Question: What might the diagnosis be?
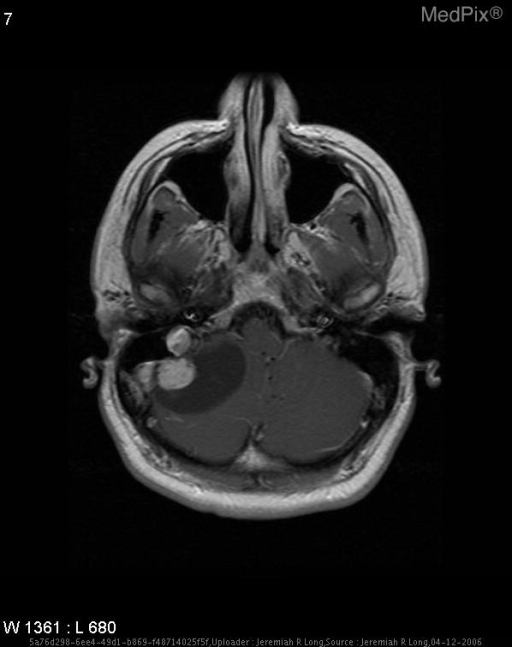
Answer: The possible diagnosis includes Hemangioblastoma
Astrocytoma
Metastasis
Abscess.